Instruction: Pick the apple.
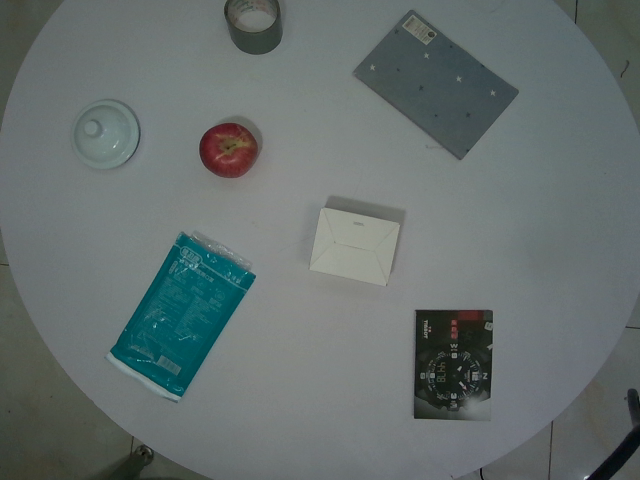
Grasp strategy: vertical